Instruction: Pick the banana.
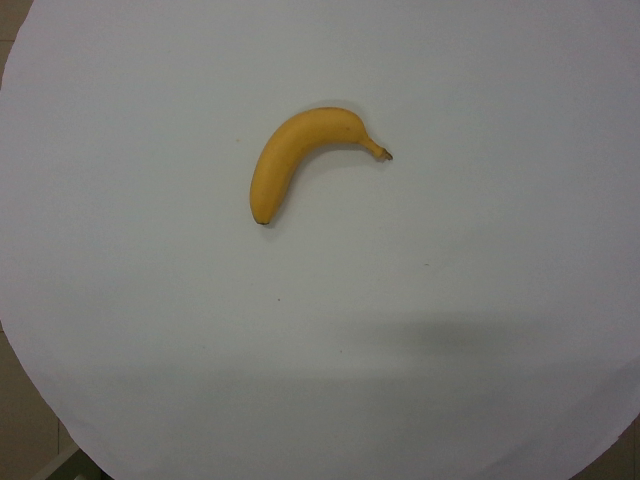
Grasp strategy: vertical